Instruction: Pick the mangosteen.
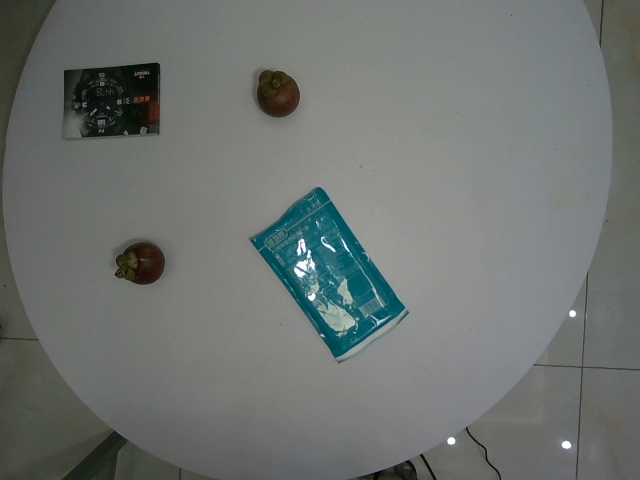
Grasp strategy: vertical